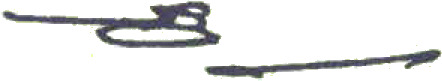
Signature of: chawalit yongchaiyut